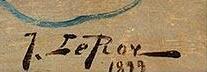
Signature of: jules gustave leroy